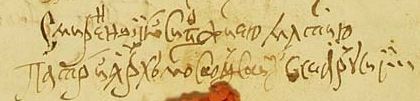
Signature of: patriarch joseph